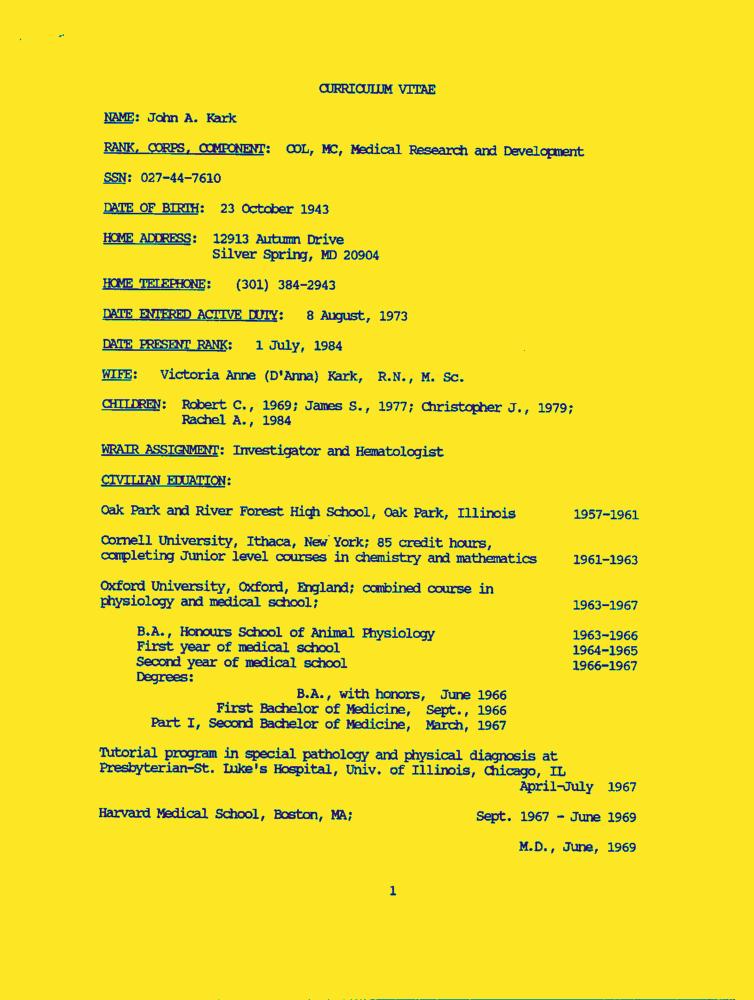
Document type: Resume-Doc